Question: In what way does the history help explain the case?
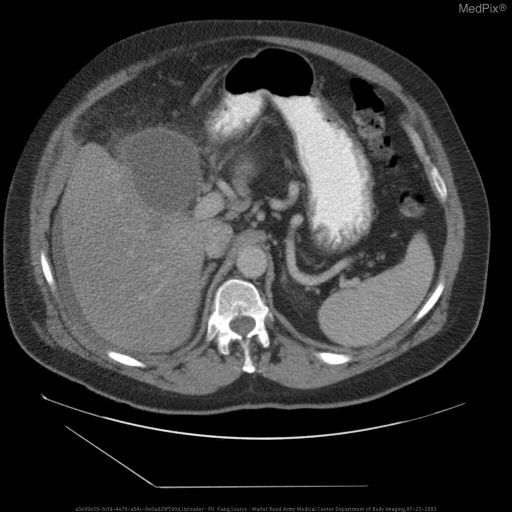
Answer: The patient's history of s/p recent laparoscopic cholecystectomy, now with fevers and abdominal pain is key in understanding the case.